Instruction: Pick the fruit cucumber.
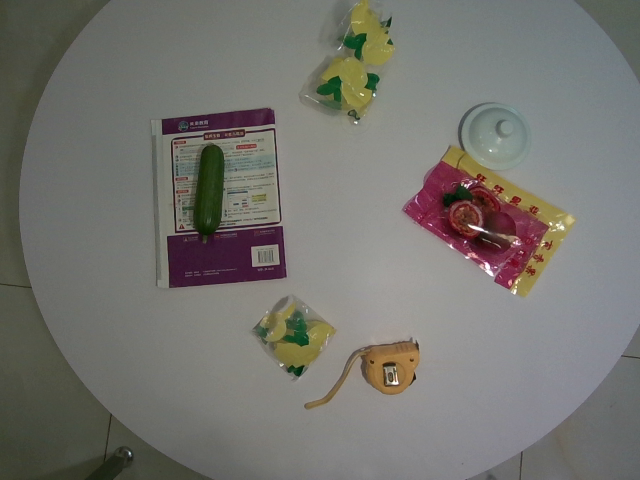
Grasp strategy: vertical